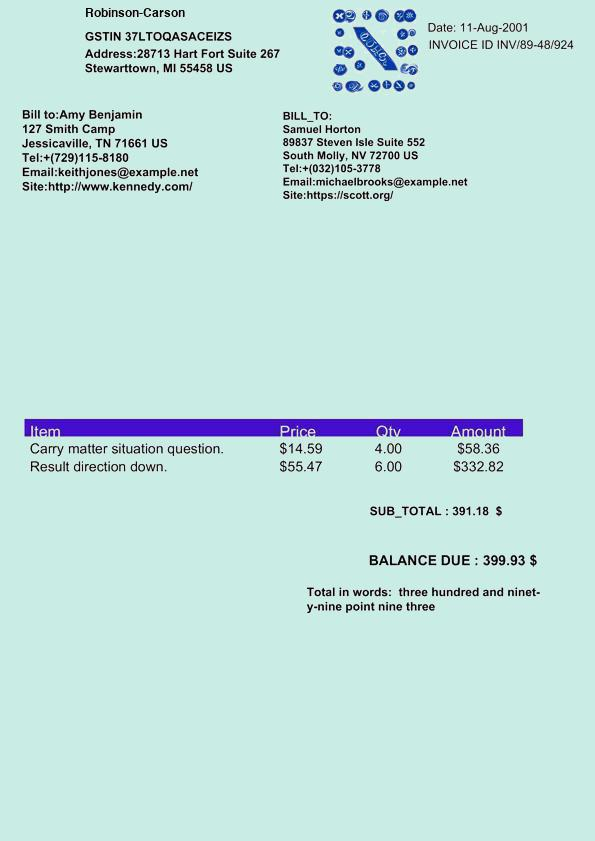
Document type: Invoice